Question: Can you provide the account number mentioned in the document?
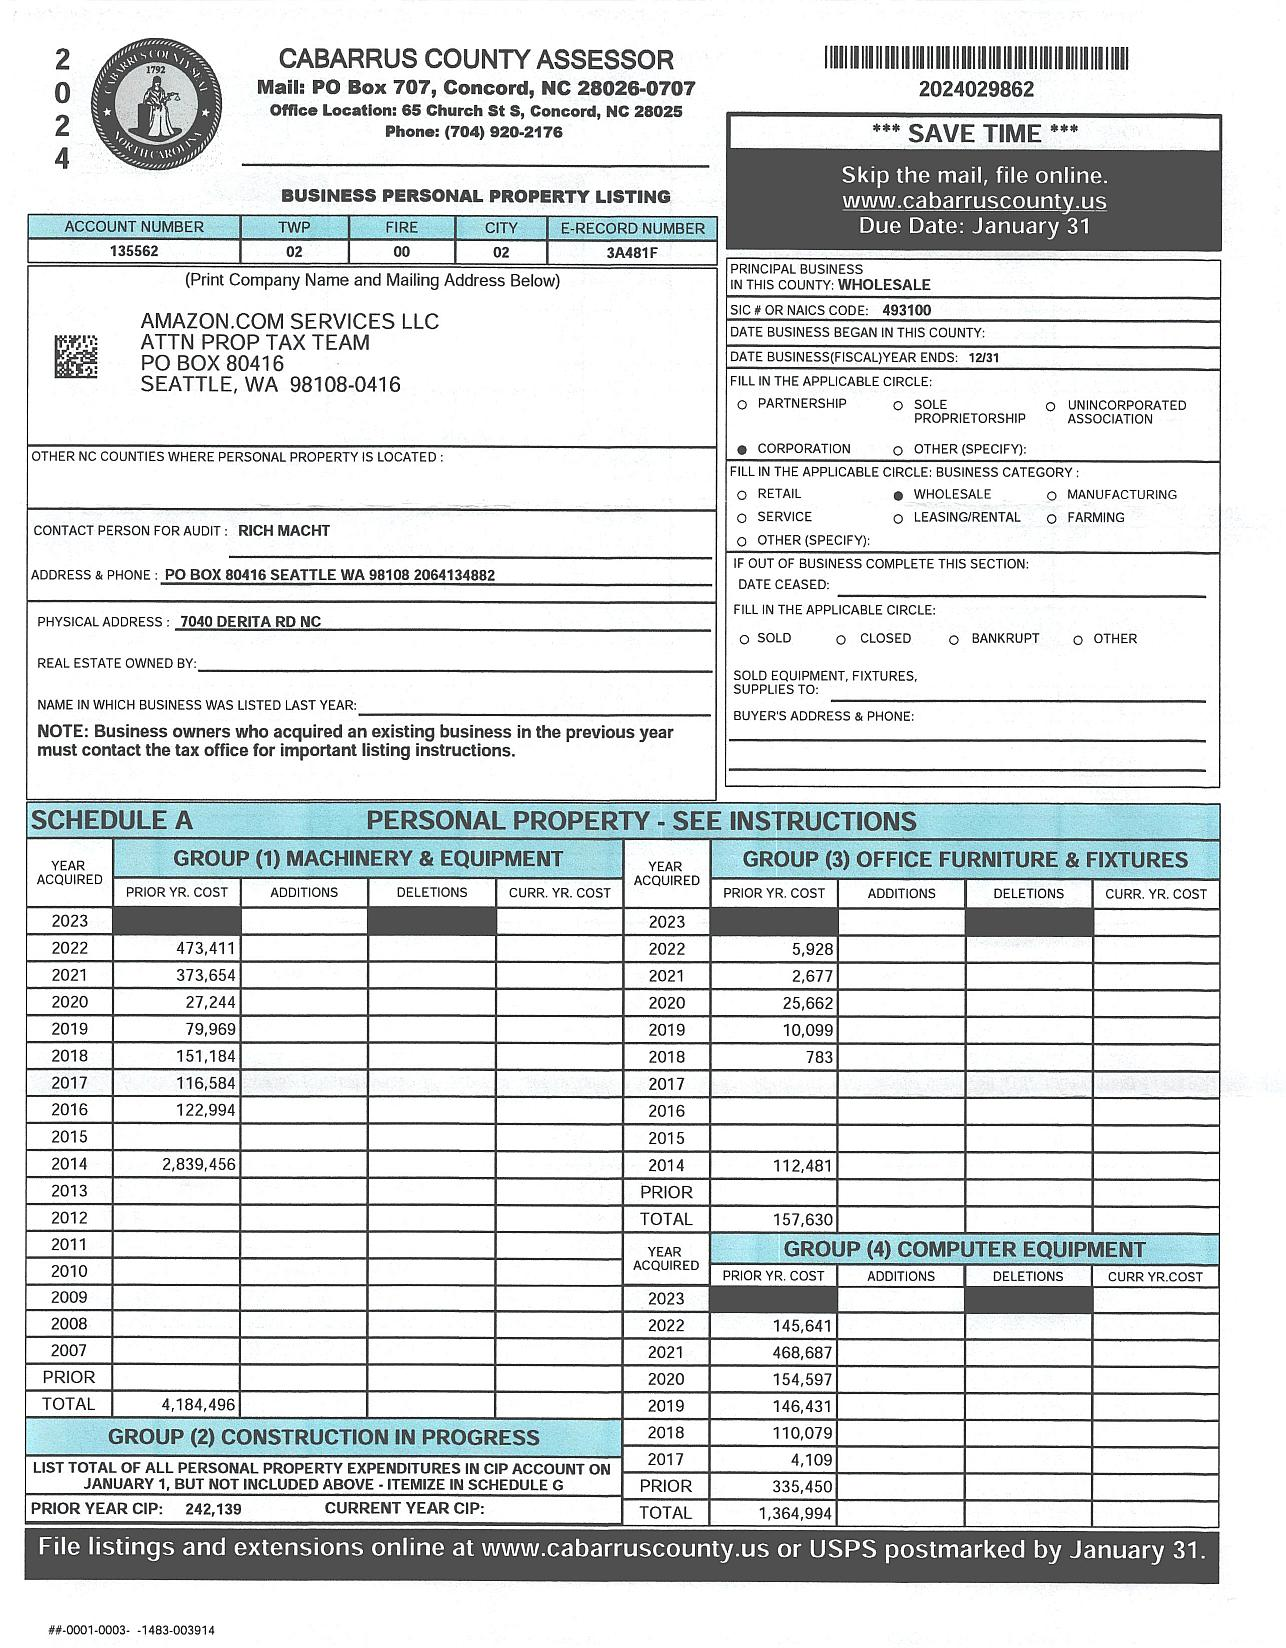
Answer: "135562"